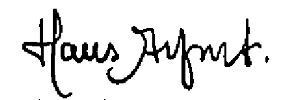
Signature of: hans ahlfont